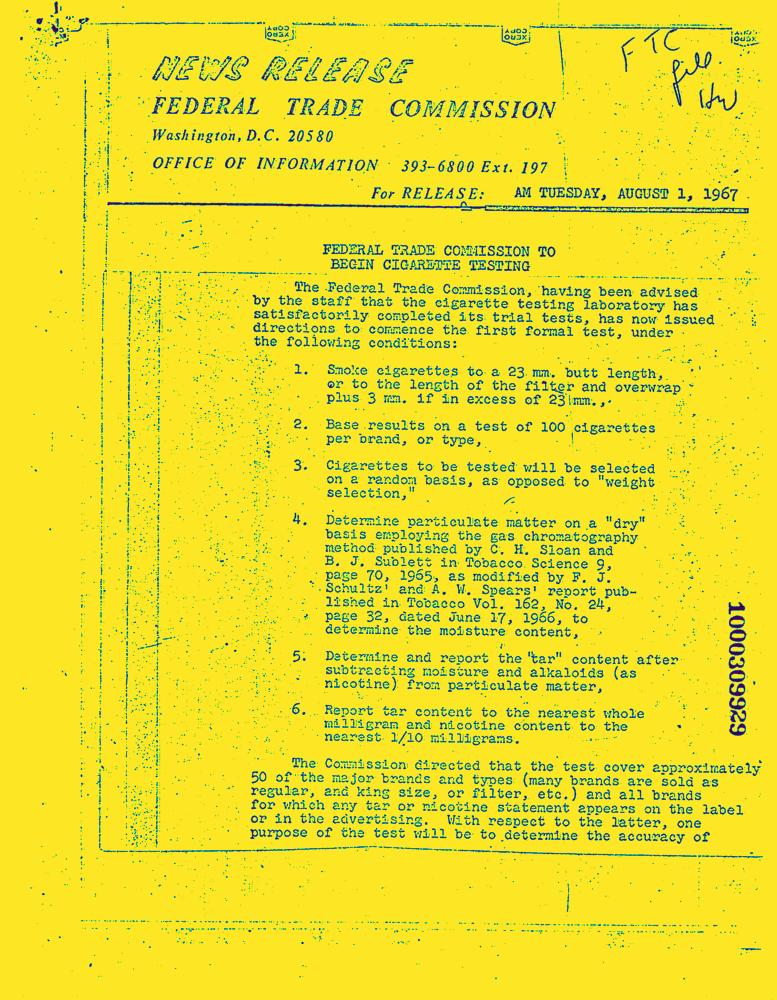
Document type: News-Article